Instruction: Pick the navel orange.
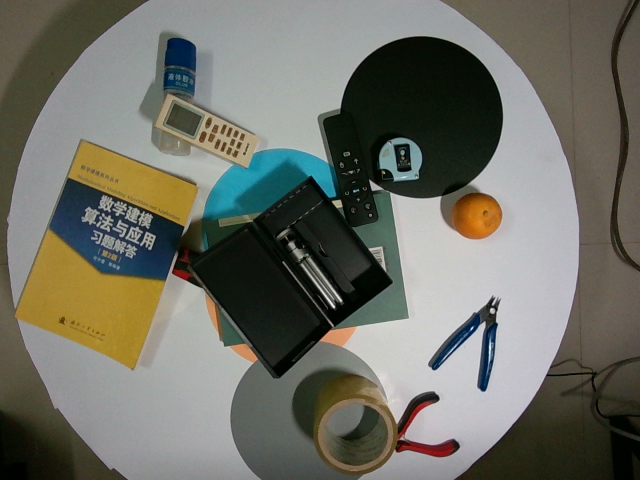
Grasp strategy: vertical